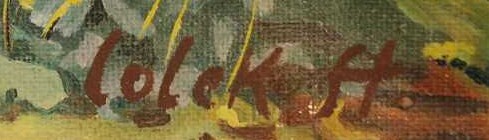
Signature of: stanislav lolek